Question: What type of tax is indicated in the document, personal property or real estate?
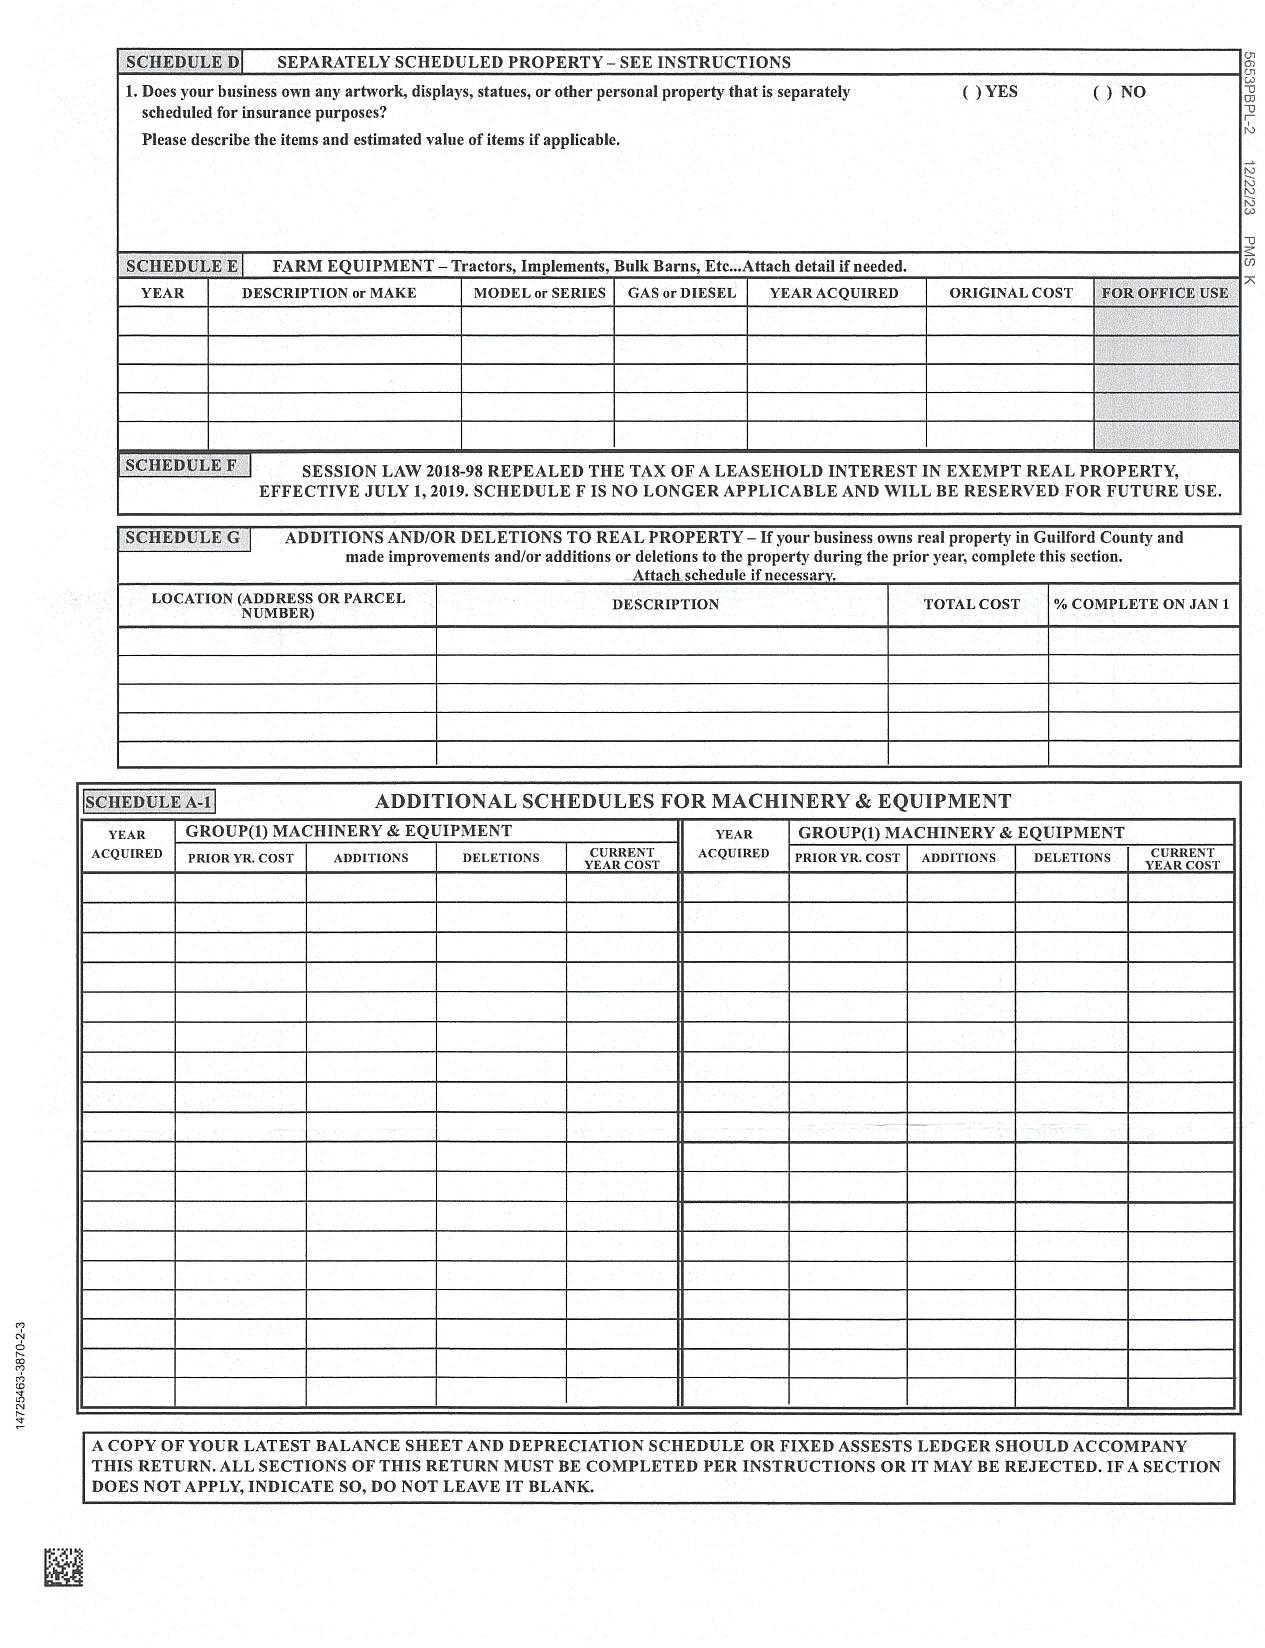
Answer: "Personal Property"